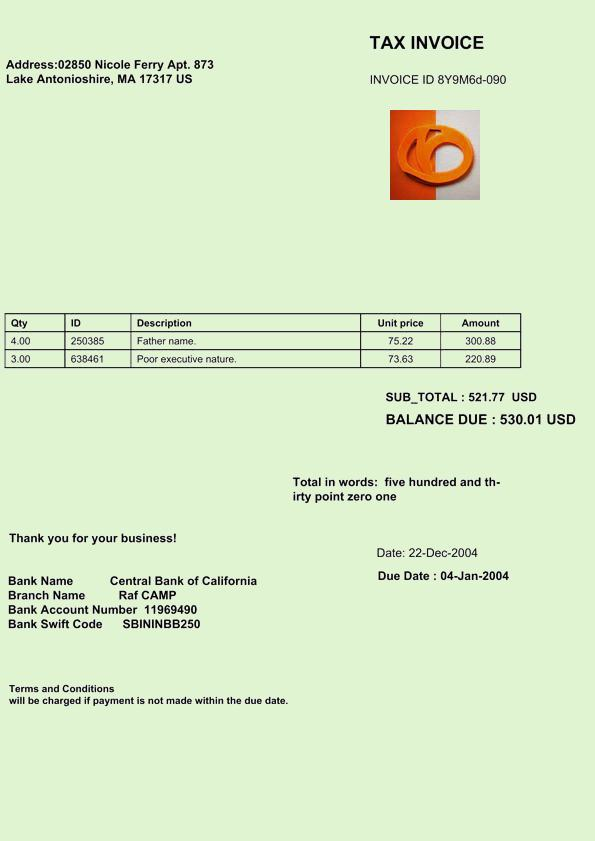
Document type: Invoice